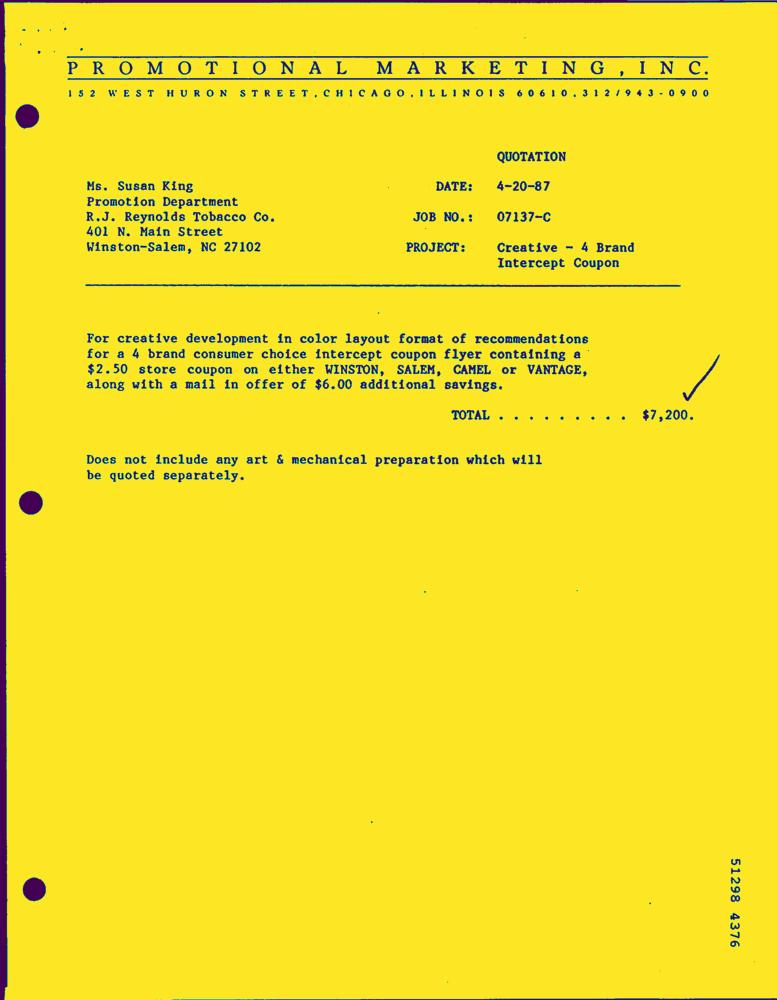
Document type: Invoice-Doc